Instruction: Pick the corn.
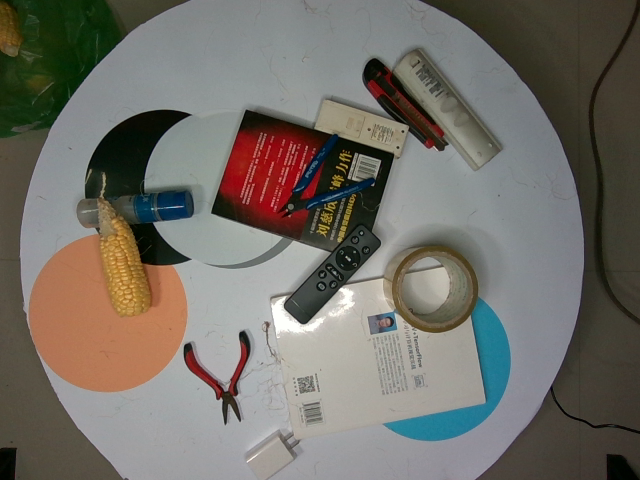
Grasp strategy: vertical